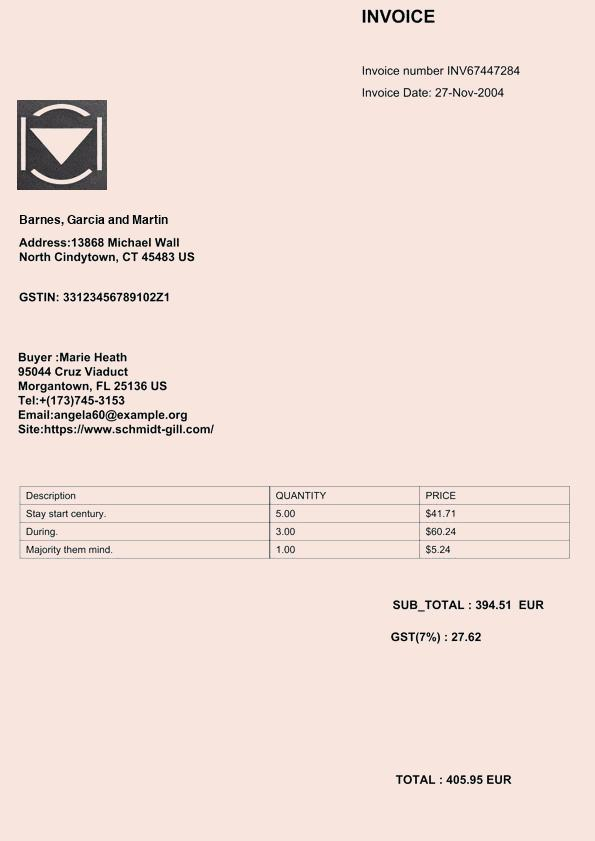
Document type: Invoice